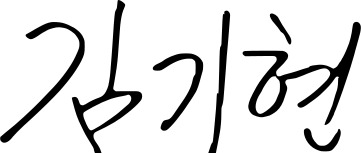
Signature of: kim gi hyeon